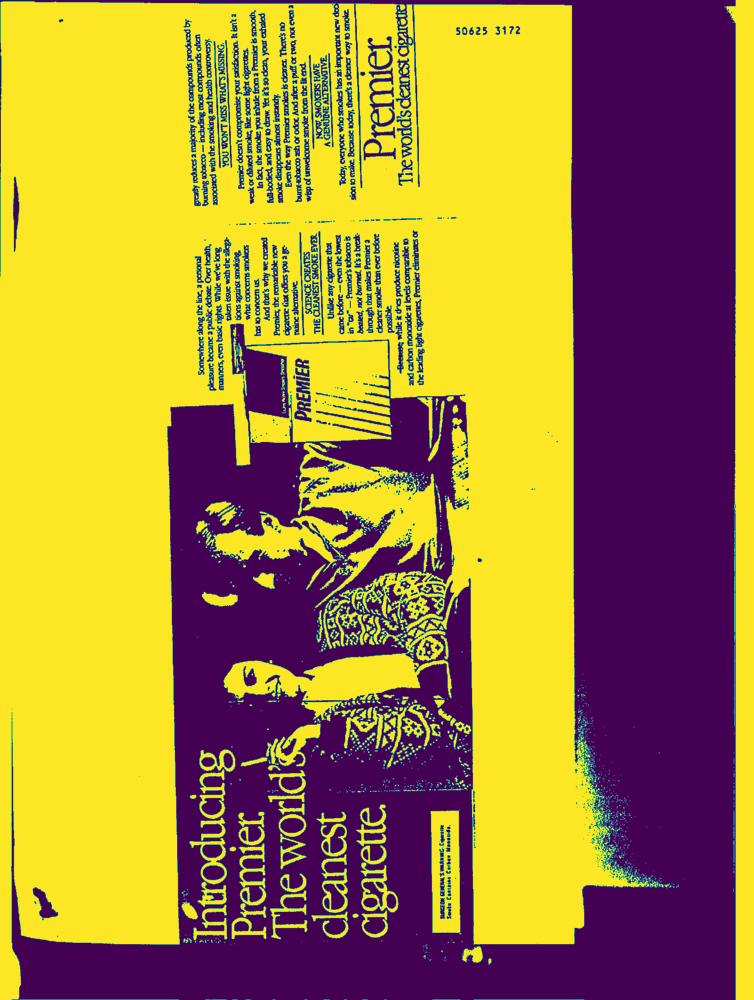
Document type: AD